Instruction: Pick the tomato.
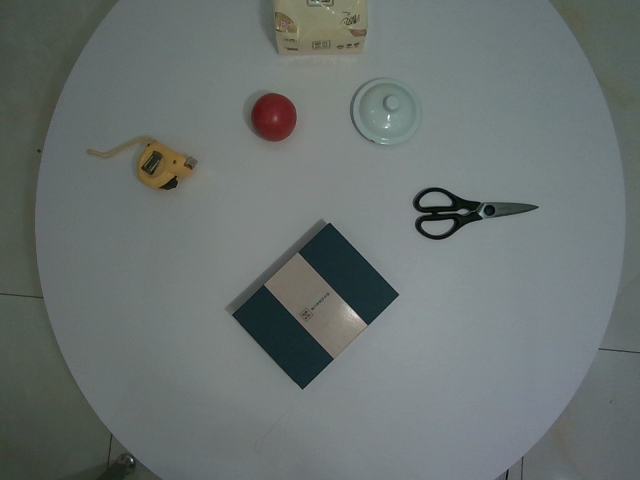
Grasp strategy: vertical